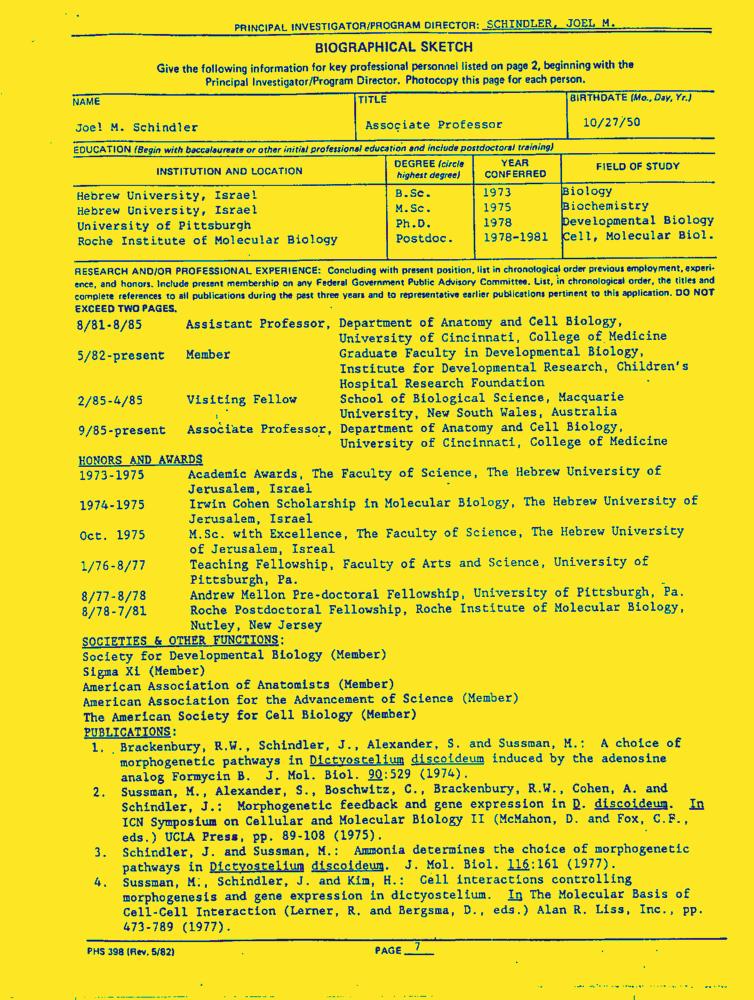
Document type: Resume-Doc